Question: What might the diagnosis be?
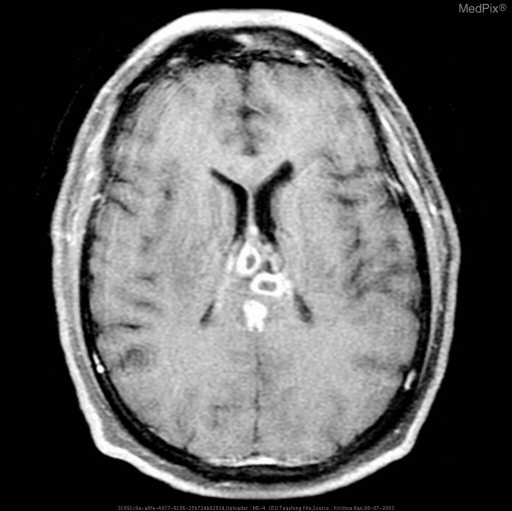
Answer: The possible diagnosis includes Lymphoma, Glioblastoma multiforme, tumefactive multiple sclerosis, toxoplasmosis, neurocystercercosis, cryptococcus.